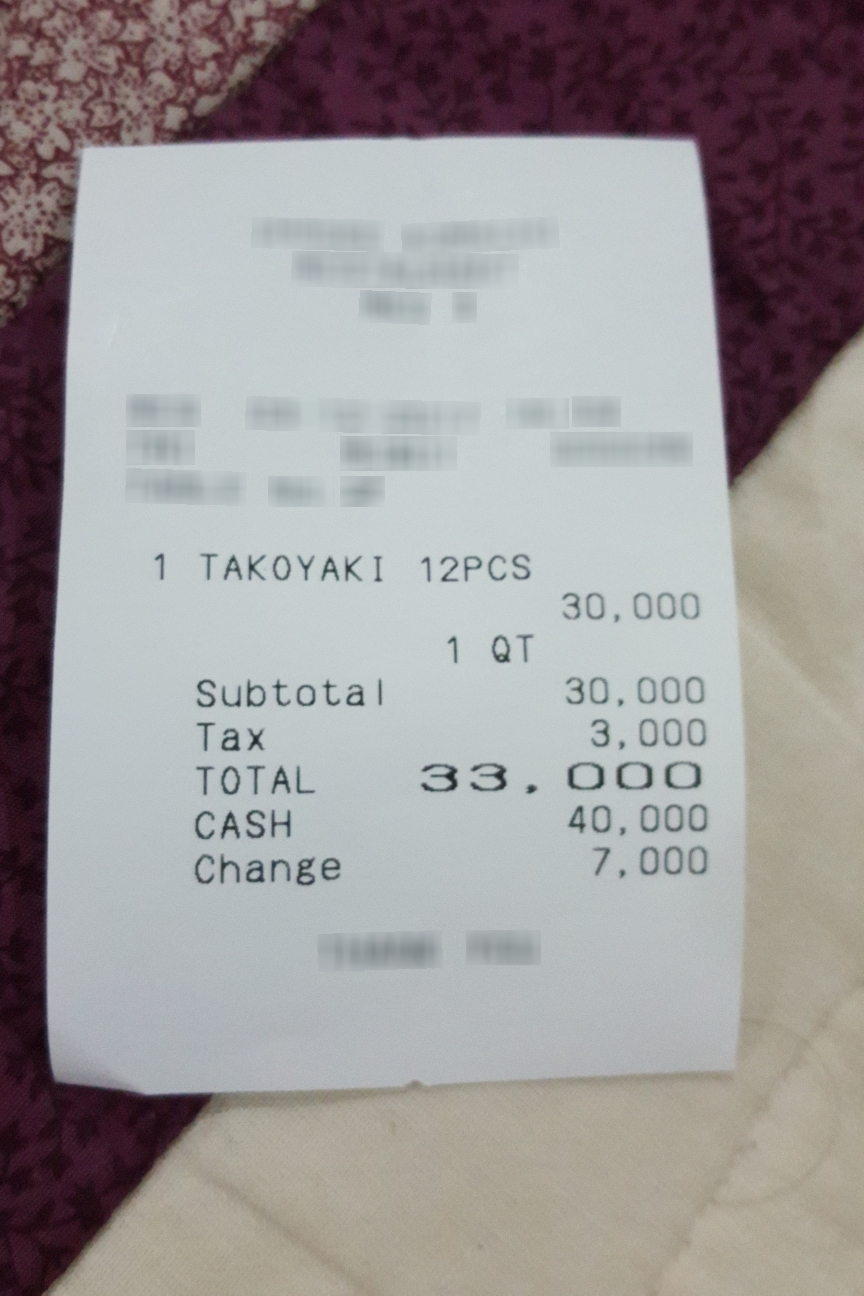
Receipt information:
subtotal: 30,000
tax: 3,000
total: 33,000
line_items: item_name: TAKOYAKI 12PCS
item_value: 30,000
item_quantity: 1